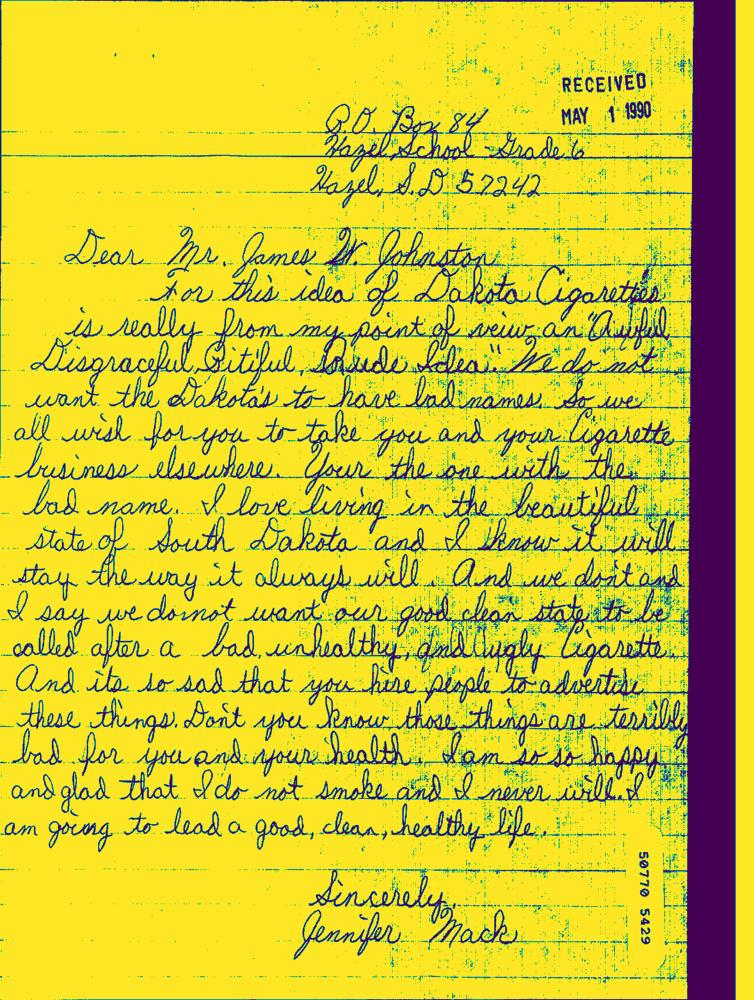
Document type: Hand-Written